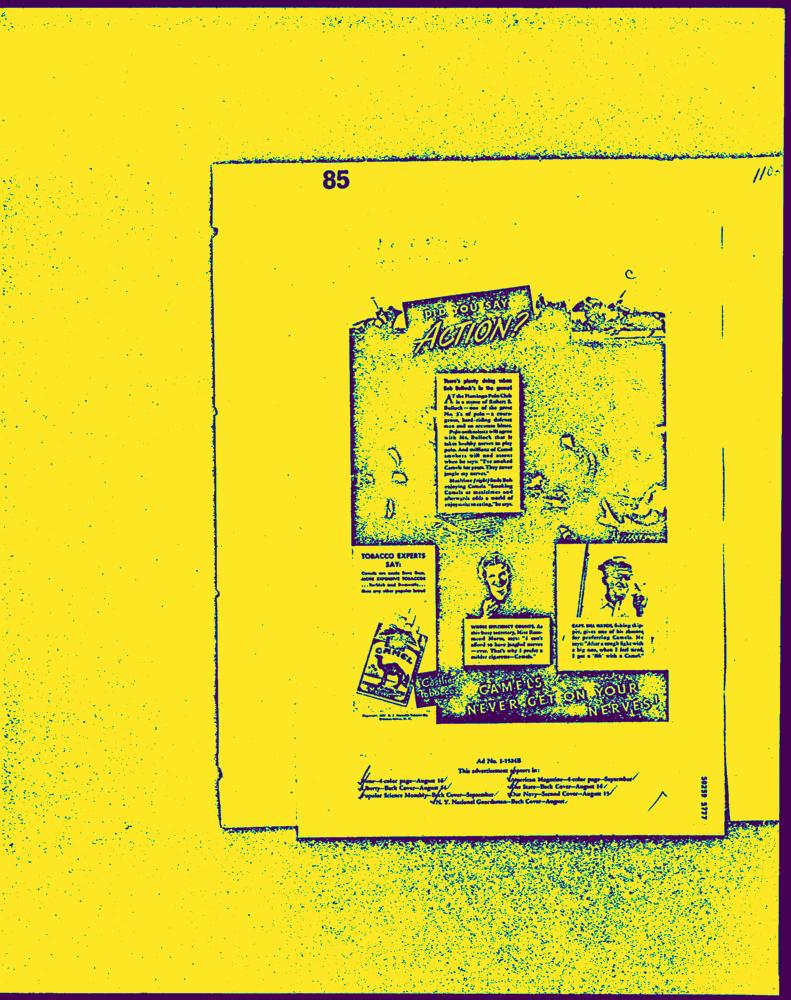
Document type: AD